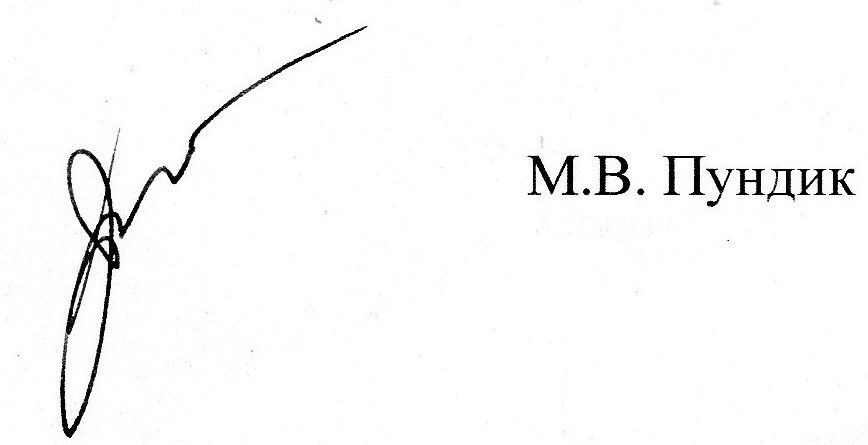
Signature of: q47489762